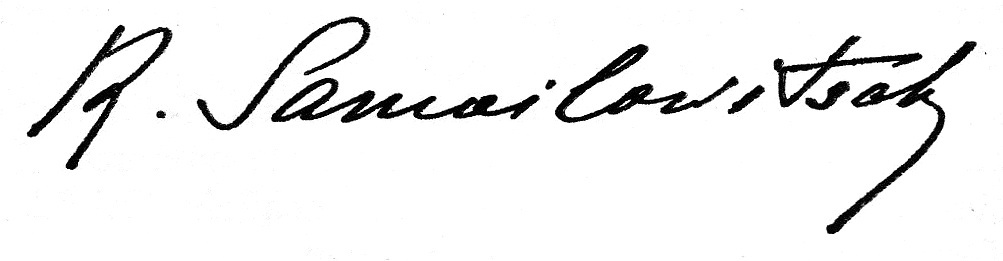
Signature of: rudolf samoylovich